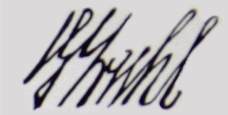
Signature of: günther ziehl